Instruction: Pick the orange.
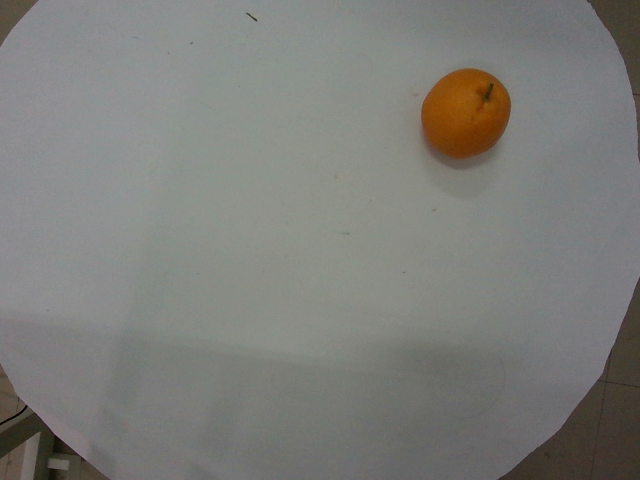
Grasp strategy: vertical